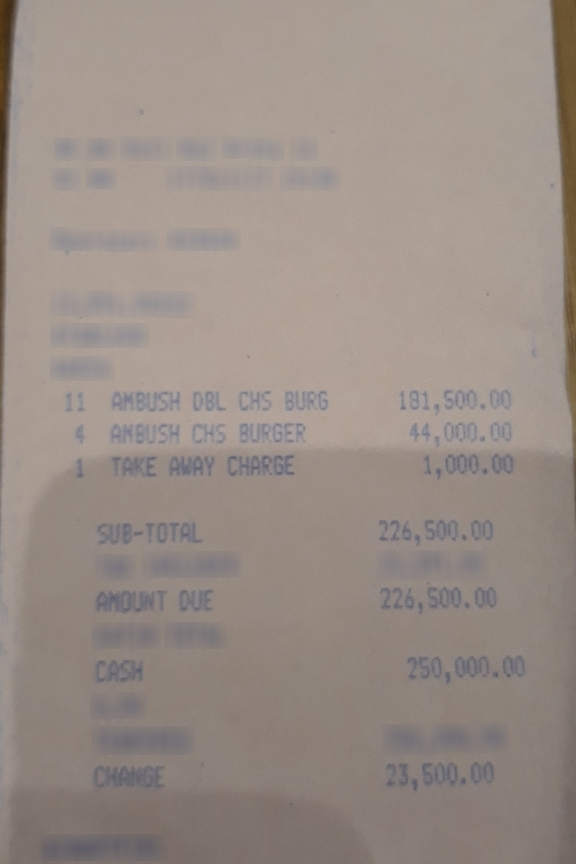
Receipt information:
subtotal: 226,500.00
total: 226,500.00
line_items: item_name: AMBUSH DBL CHS BURG
item_value: 181,500.00
item_quantity: 11
item_name: AMBUSH CHS BURGER
item_value: 44,000.00
item_quantity: 4
item_name: TAKE AWAY CHARGE
item_value: 1,000.00
item_quantity: 1